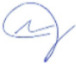
Signature of: james diossa